Question: What is the name of the tenant mentioned in the document?
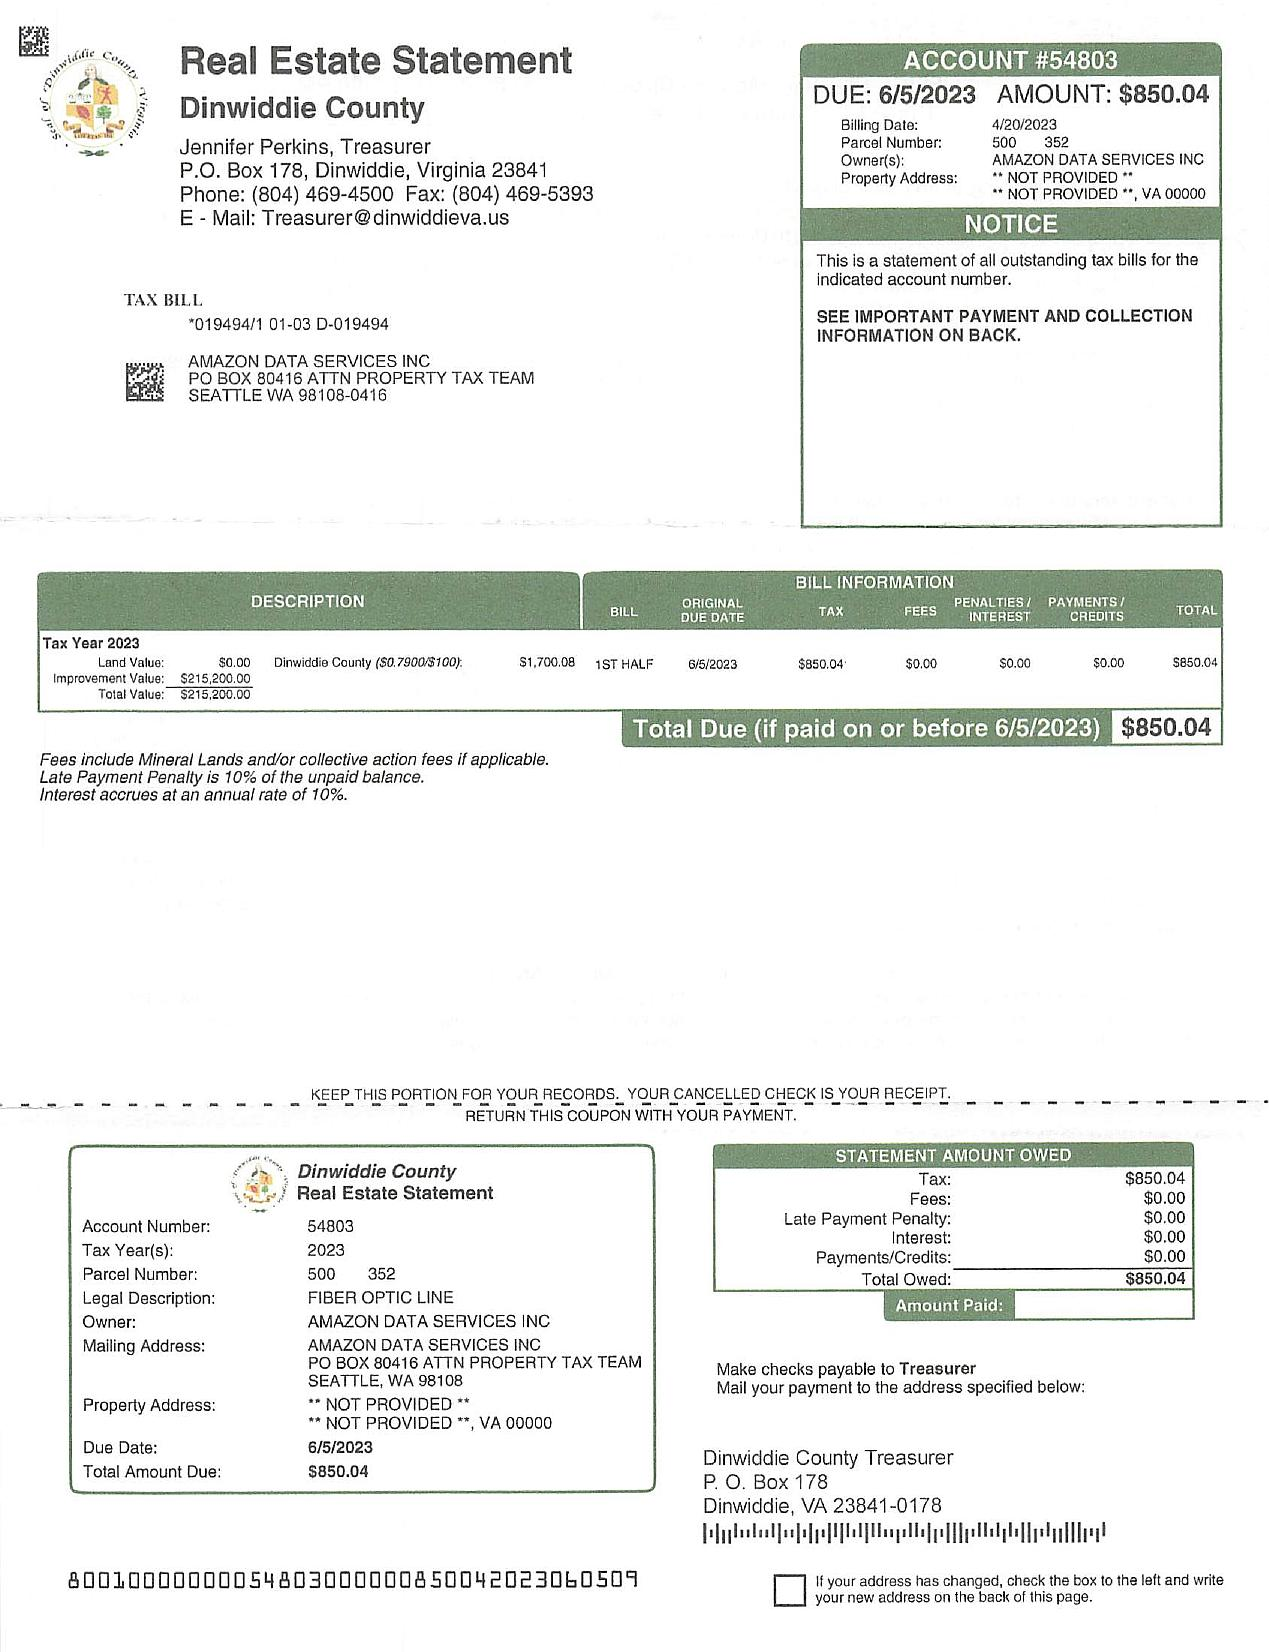
Answer: "AMAZON DATA SERVICES INC"